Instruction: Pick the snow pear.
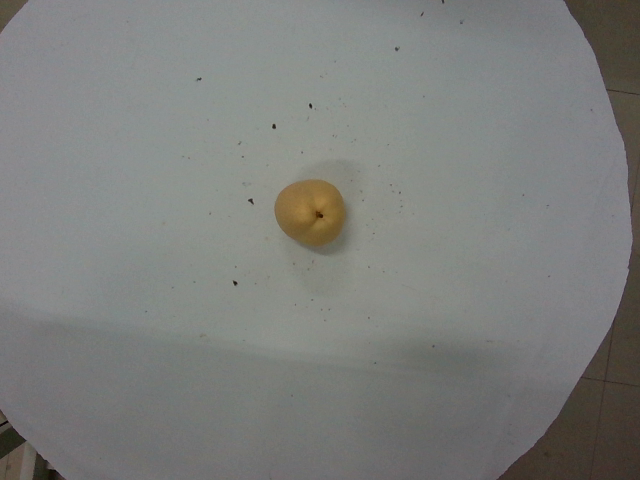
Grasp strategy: vertical